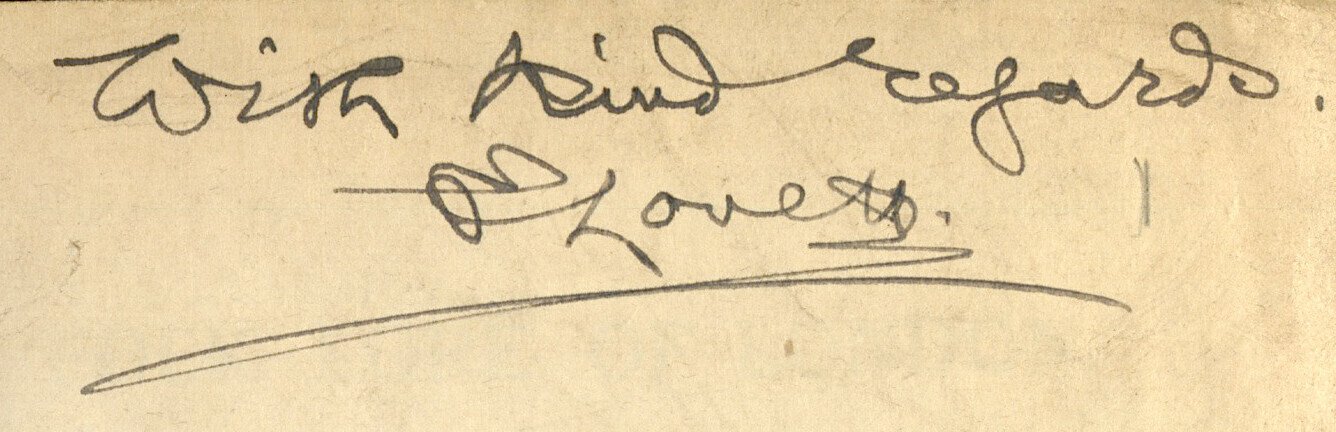
Signature of: edward lovett